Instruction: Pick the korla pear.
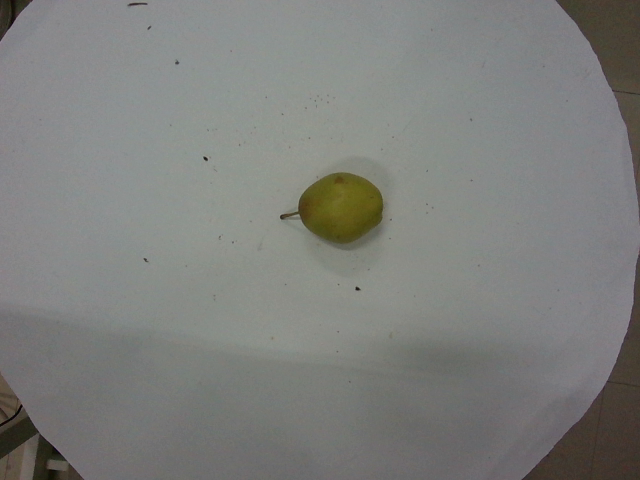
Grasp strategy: vertical